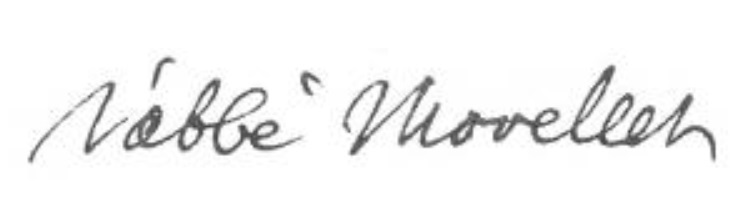
Signature of: andré morellet